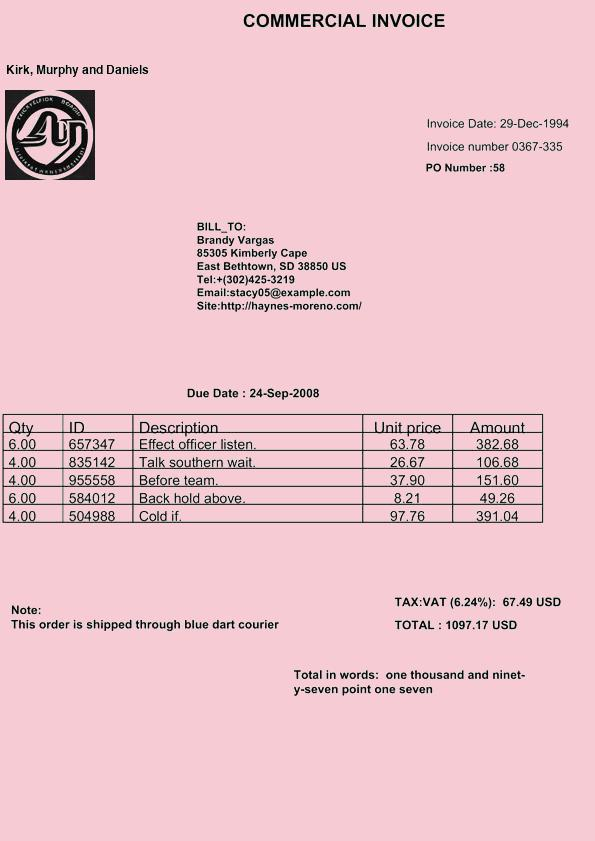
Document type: Invoice